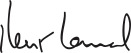
Signature of: kent conrad